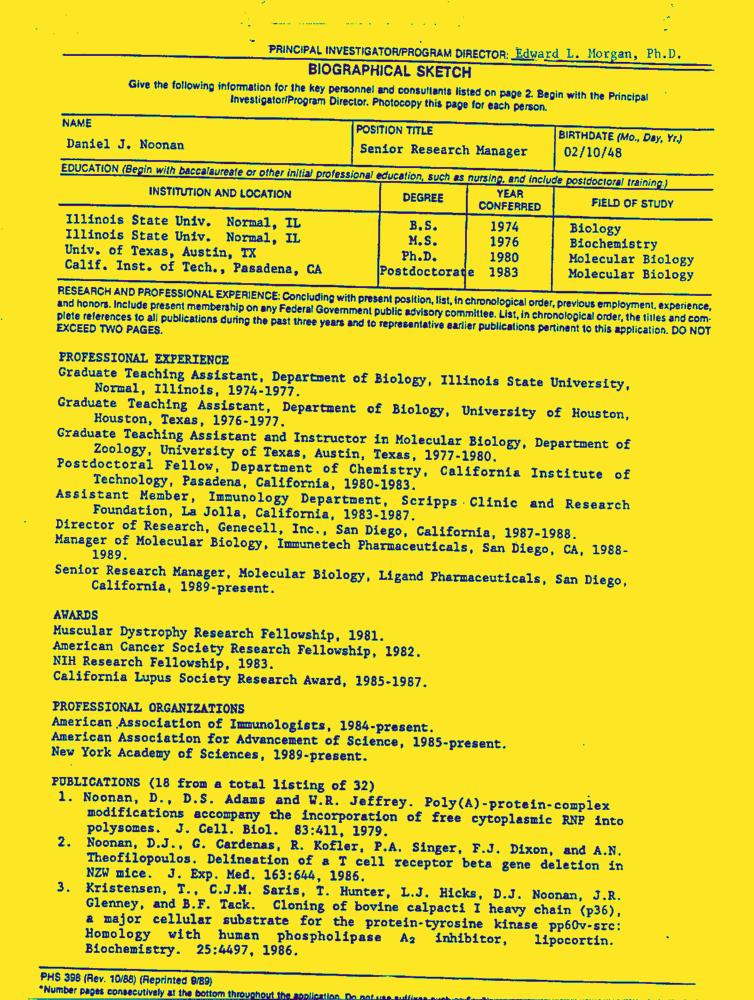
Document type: Resume-Doc